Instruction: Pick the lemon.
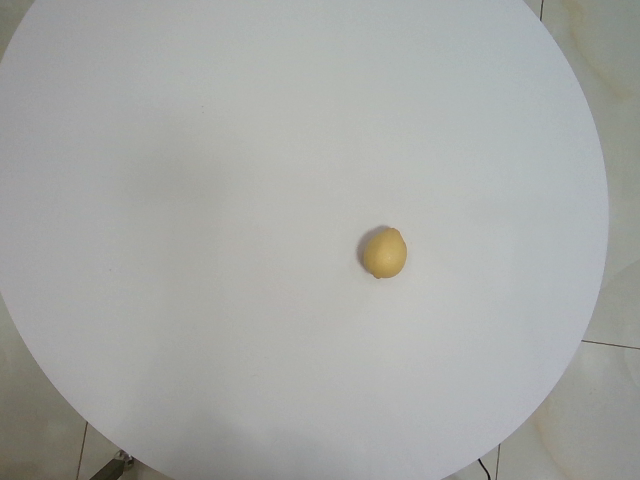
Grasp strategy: vertical